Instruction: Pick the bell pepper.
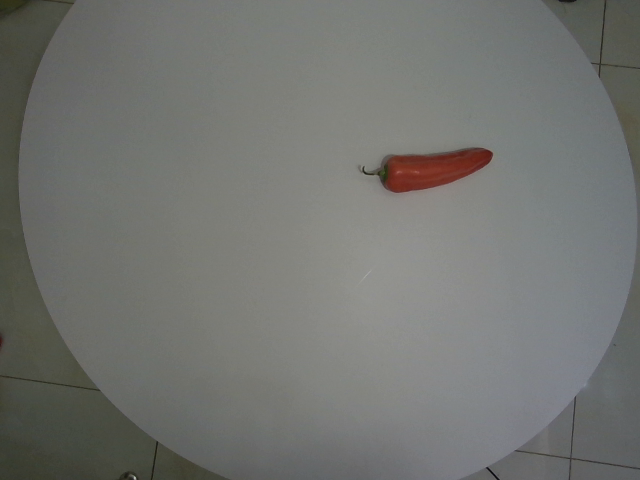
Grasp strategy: vertical